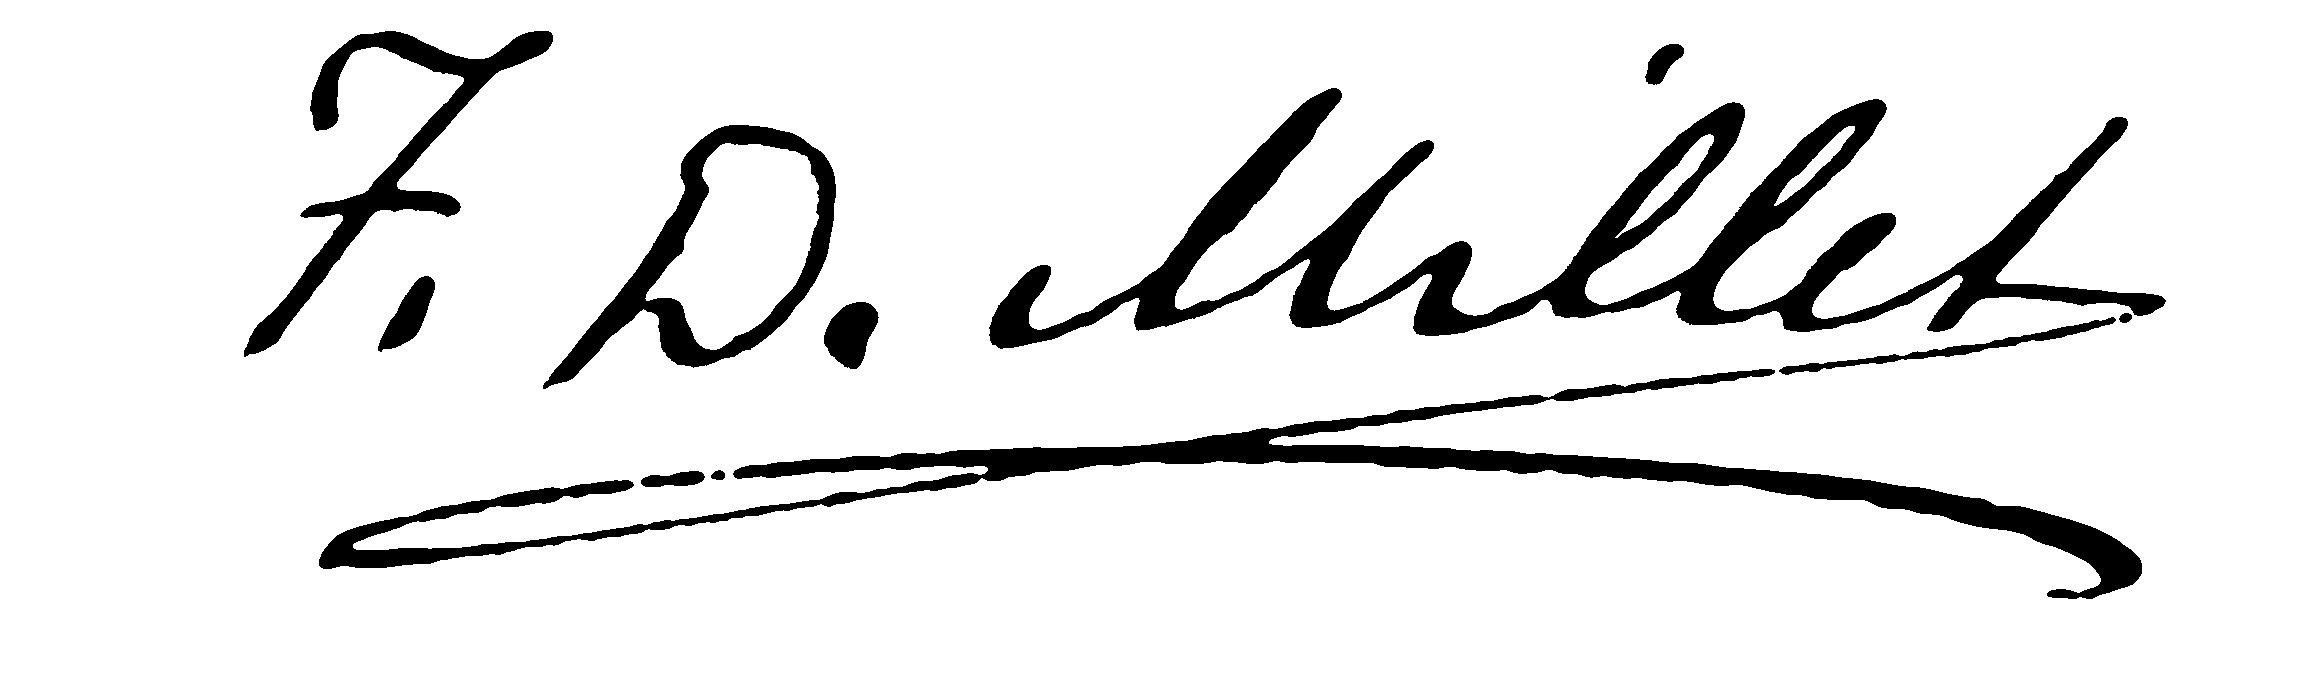
Signature of: francis davis millet